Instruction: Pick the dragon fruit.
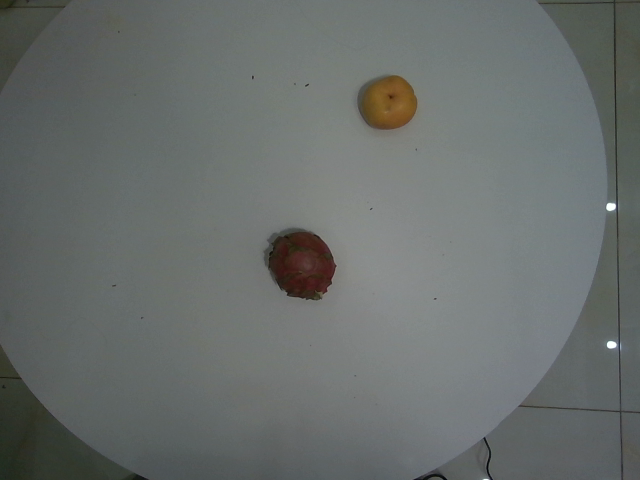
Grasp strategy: vertical